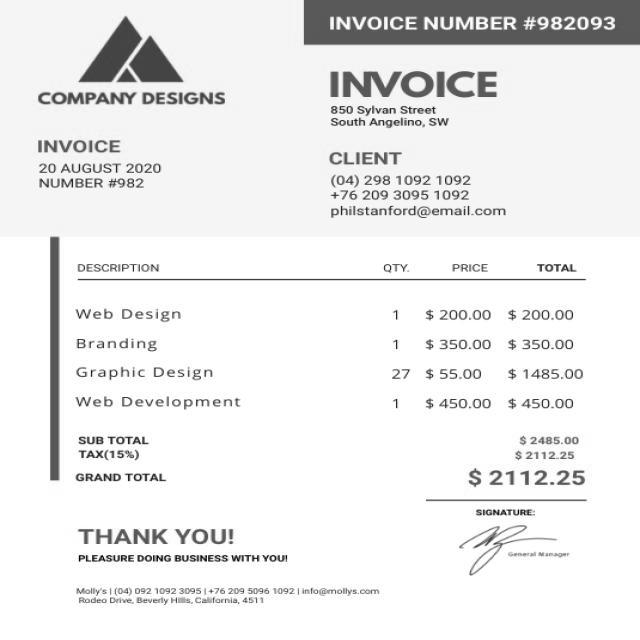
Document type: Invoice